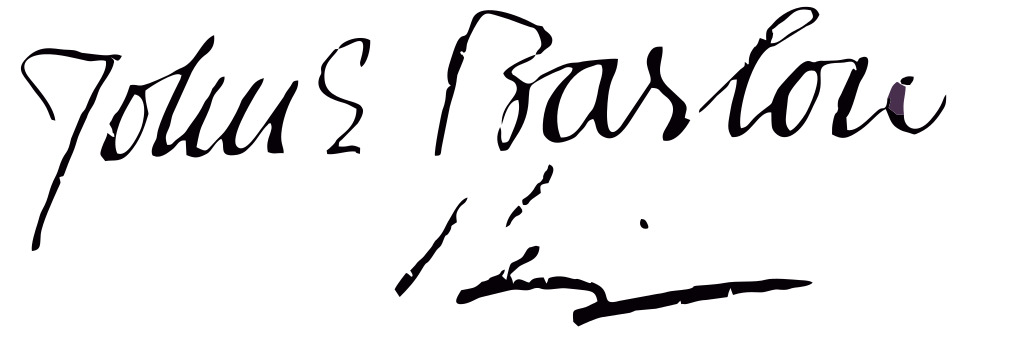
Signature of: sir john barlow 1st baronet